Question: What type of tax is indicated in the document, personal property or real estate?
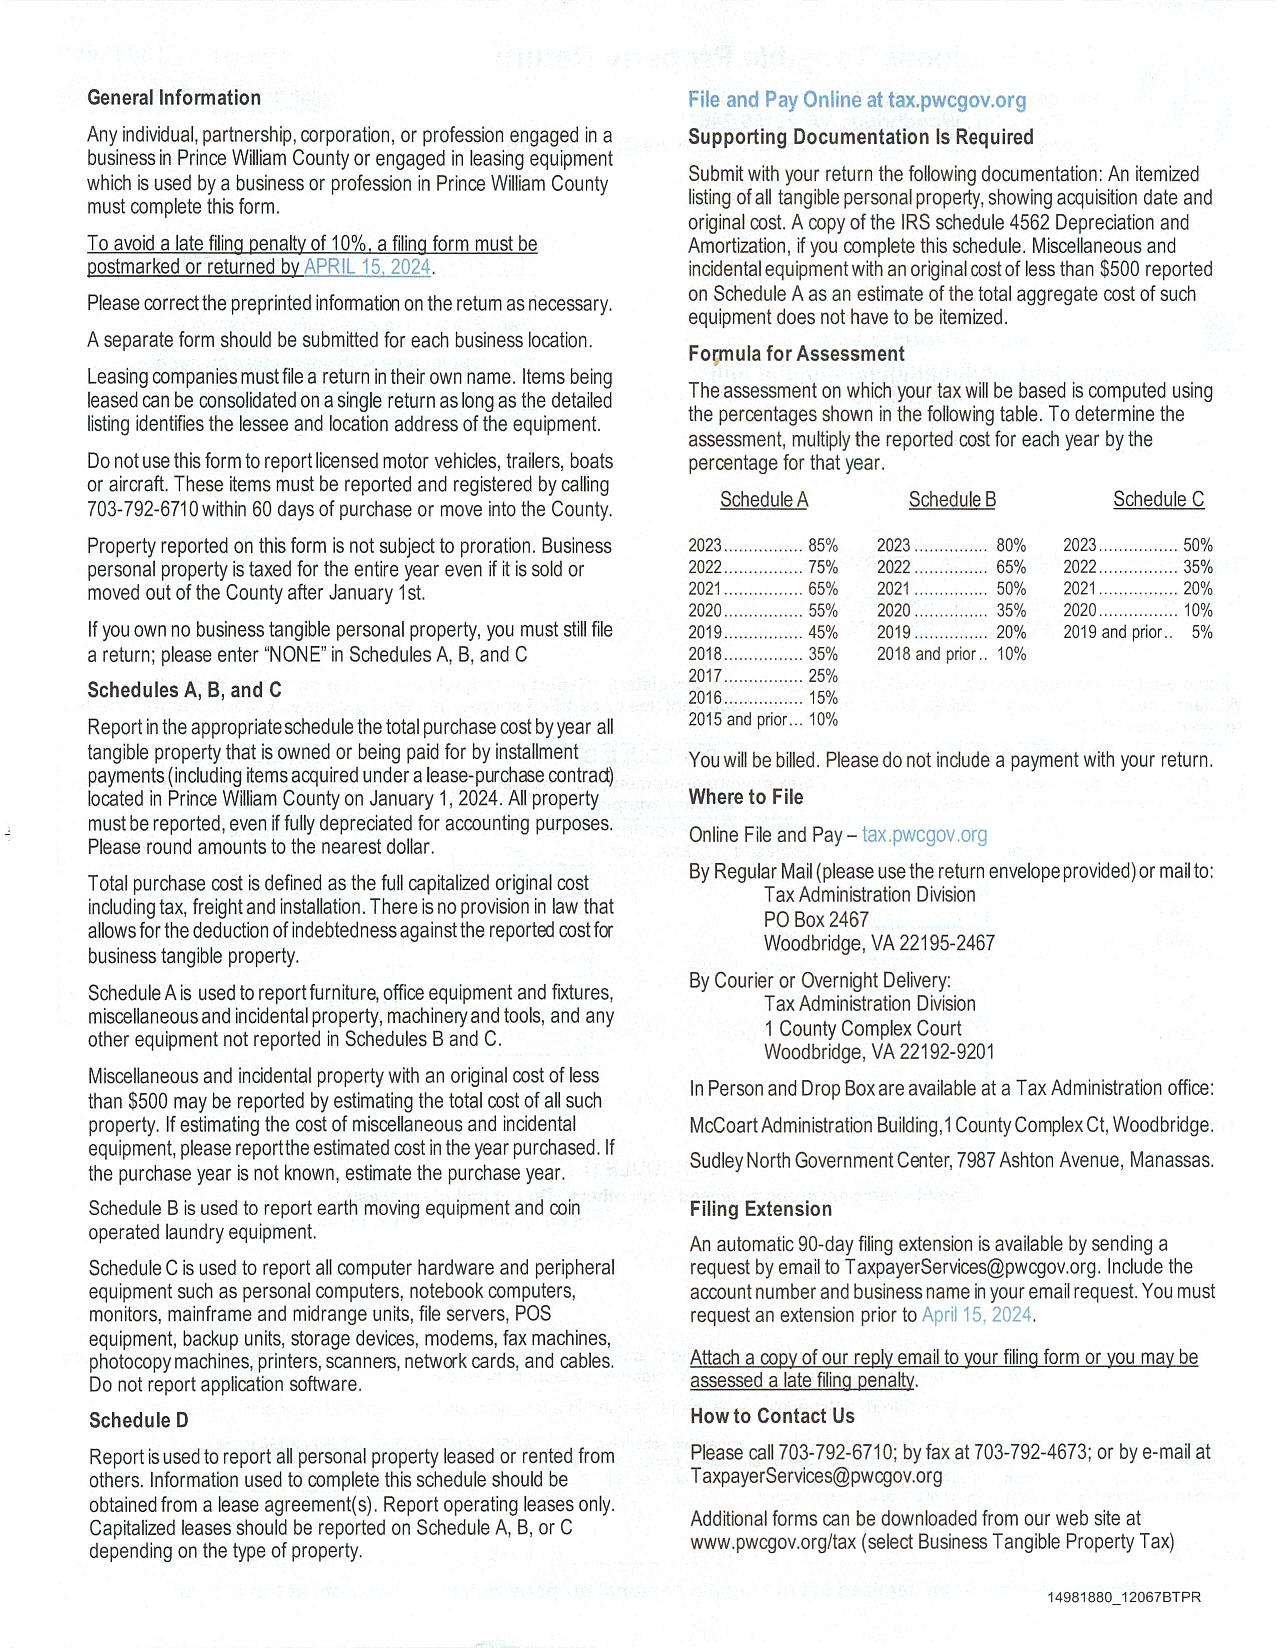
Answer: "Personal Property Tax"